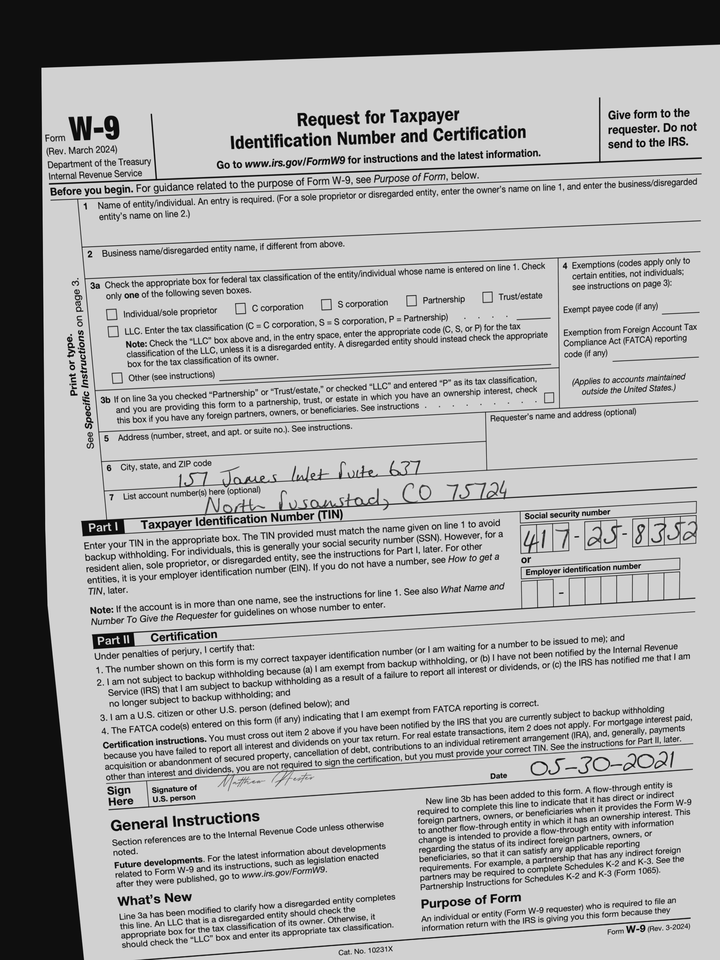
adr1: 157 James Inlet Suite 637
adr2: North Susanstad, CO 75724
cbx: no
ssn: 417258352
sdt: 05-30-2021